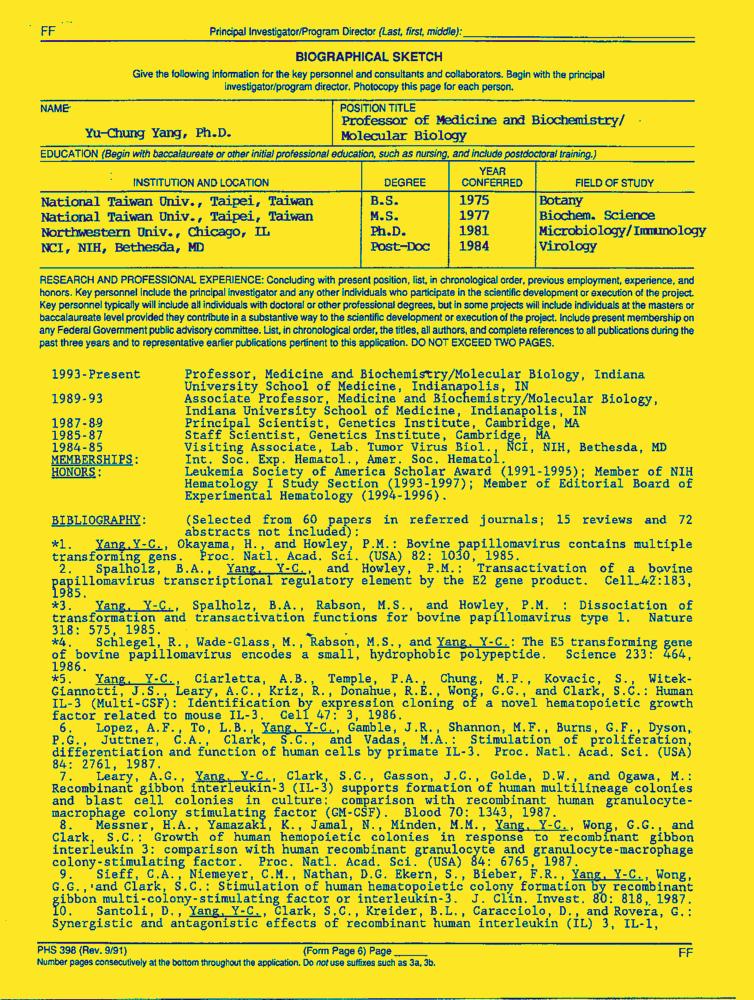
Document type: Resume-Doc